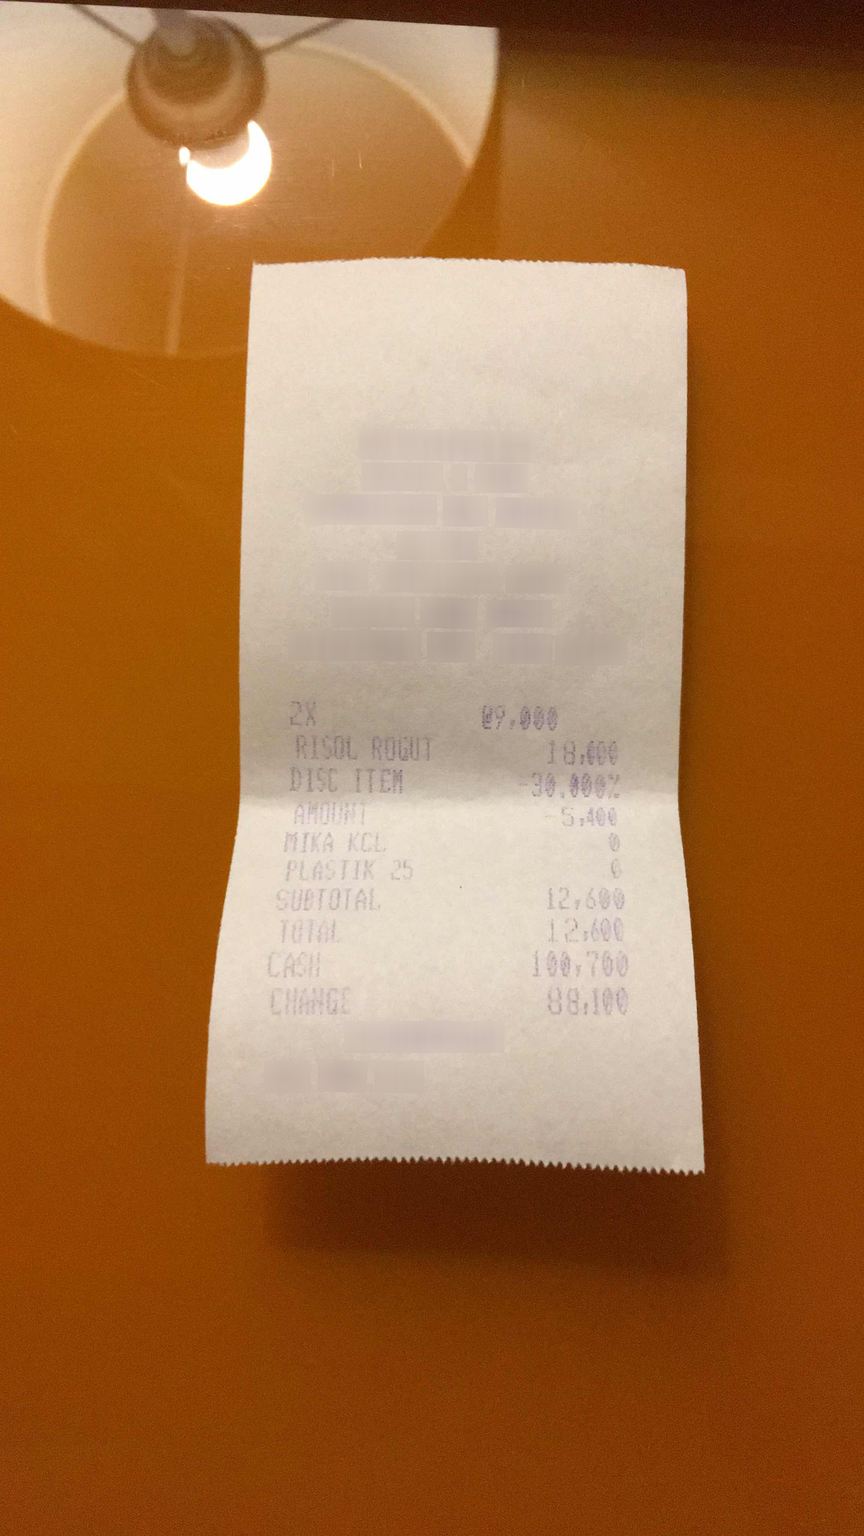
Extraction:
receipt: line_items: name: RISOL ROGUT
price: 18,000
qty: 2X
name: MIKA KCL
price: 0
name: PLASTIK 25
price: 0
subtotal: 12,600
total: 12,600